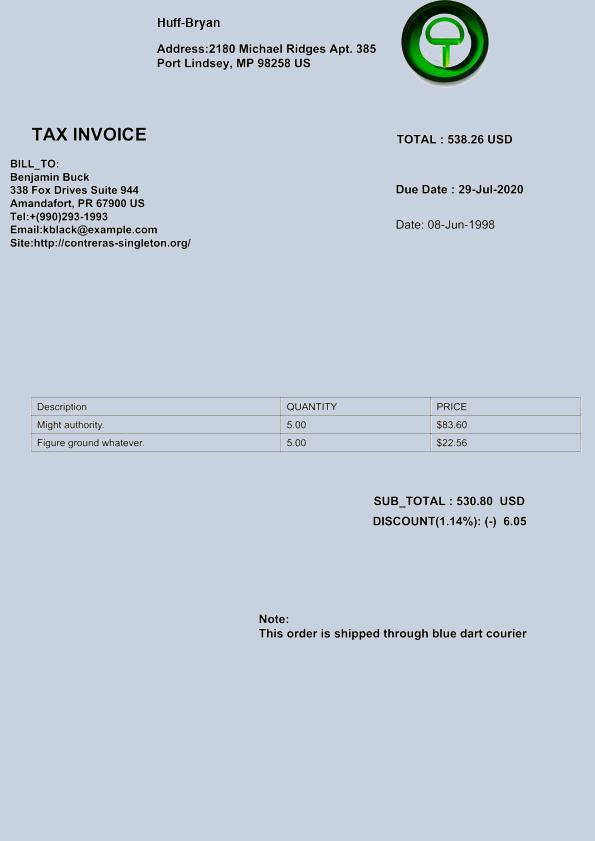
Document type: Invoice